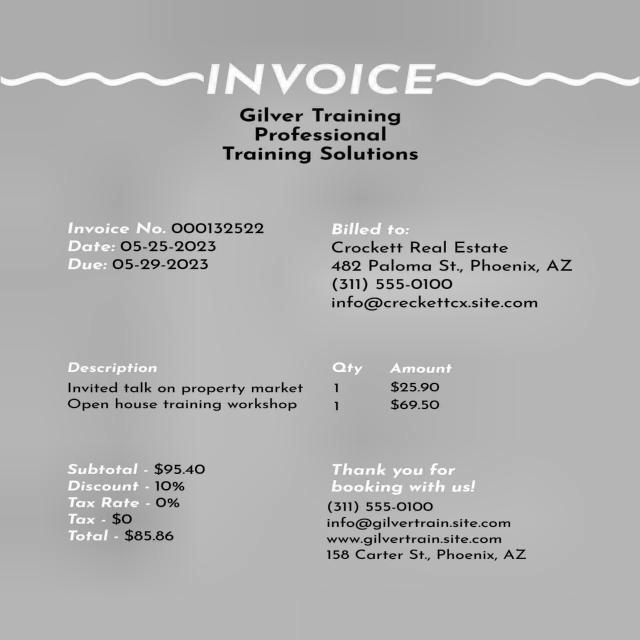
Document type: Invoice